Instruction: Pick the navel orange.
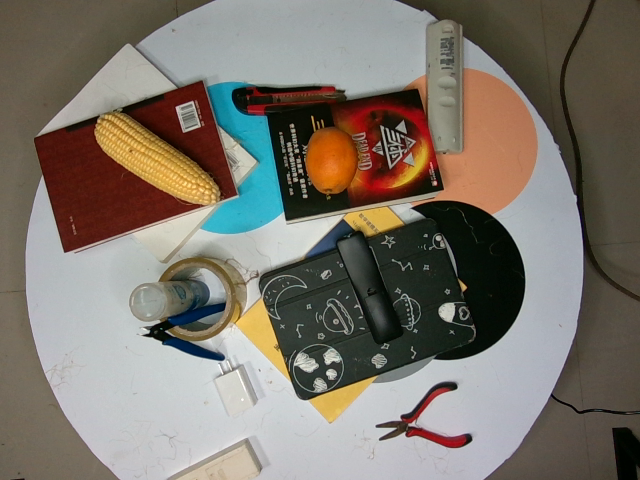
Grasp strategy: vertical